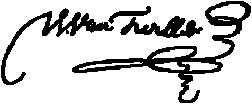
Signature of: wouter van twiller